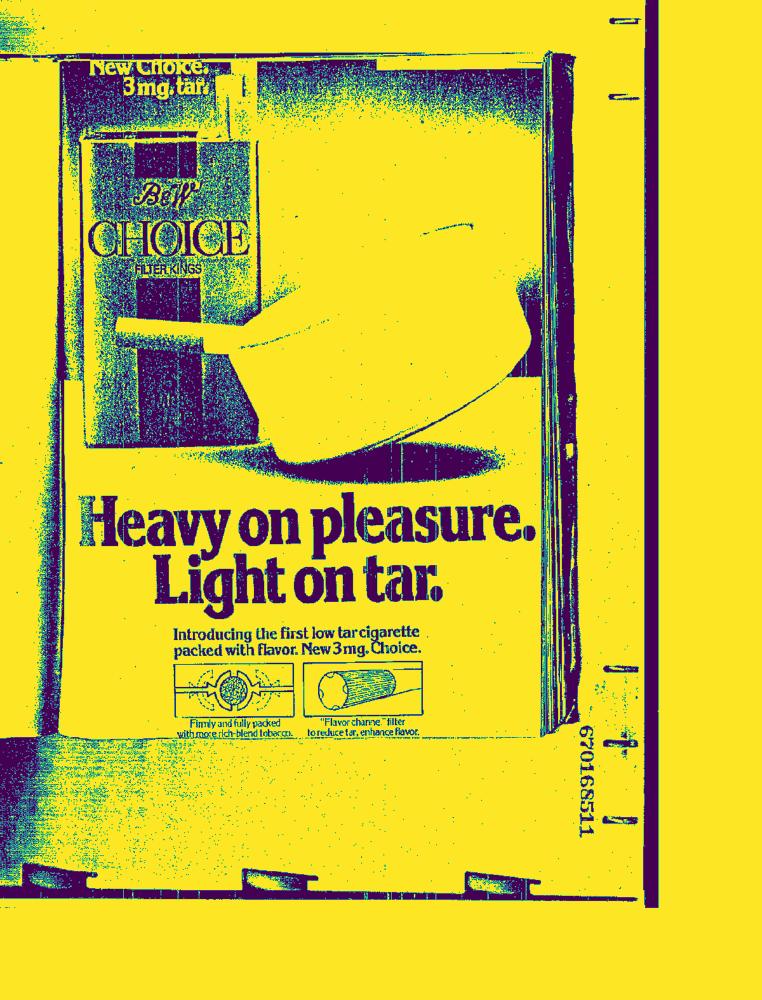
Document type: AD